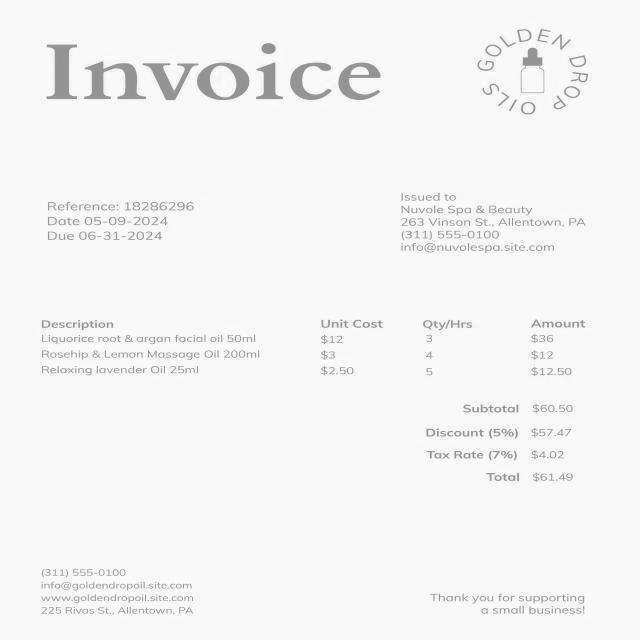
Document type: Invoice